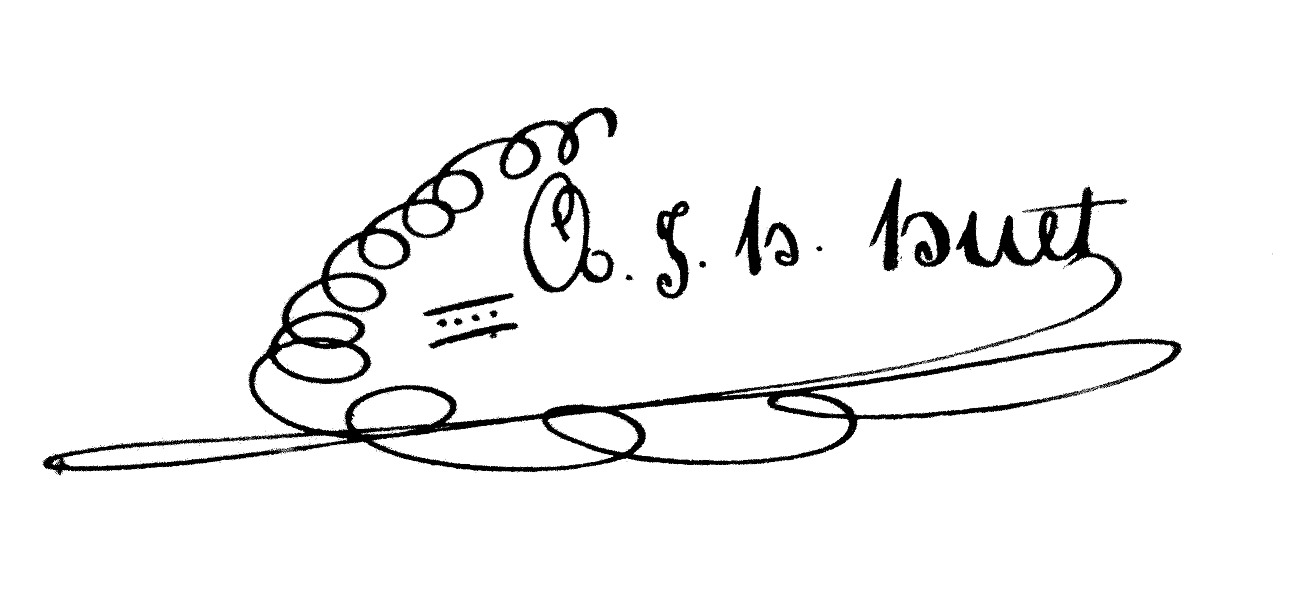
Signature of: madame huet masson